Question: What is the suspected problem?
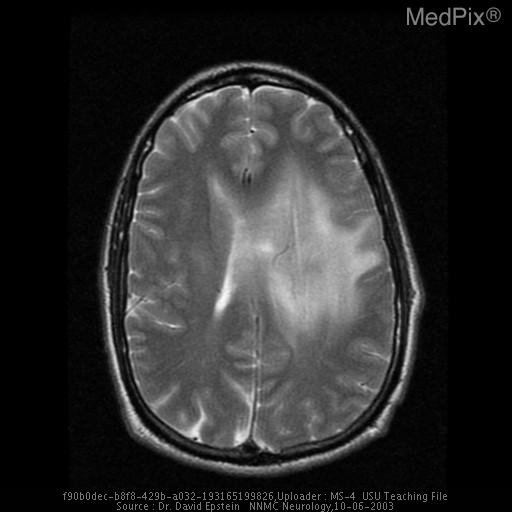
Answer: The findings suggest Solitary deep lesion with mild midline shift and patchy enhancement.  Abnormal white matter signal in the right hemisphere suggesting tumor extension across the corpus callosum.. Increased white matter signal in left frontoparietal region with mild midline shift. Non enhancing fluid-like lesions are seen in the left parietal lobe.  There are areas of enhancement around these lesions on post gad images consistent with small vessel proliferation. Severe edema is present and some increased white matter signal in the right hemisphere may represent tumor extension across the corpus callosum.. The patient might have a history of This patient presented with 3 weeks of progressive weakness in right upper and lower extremities..